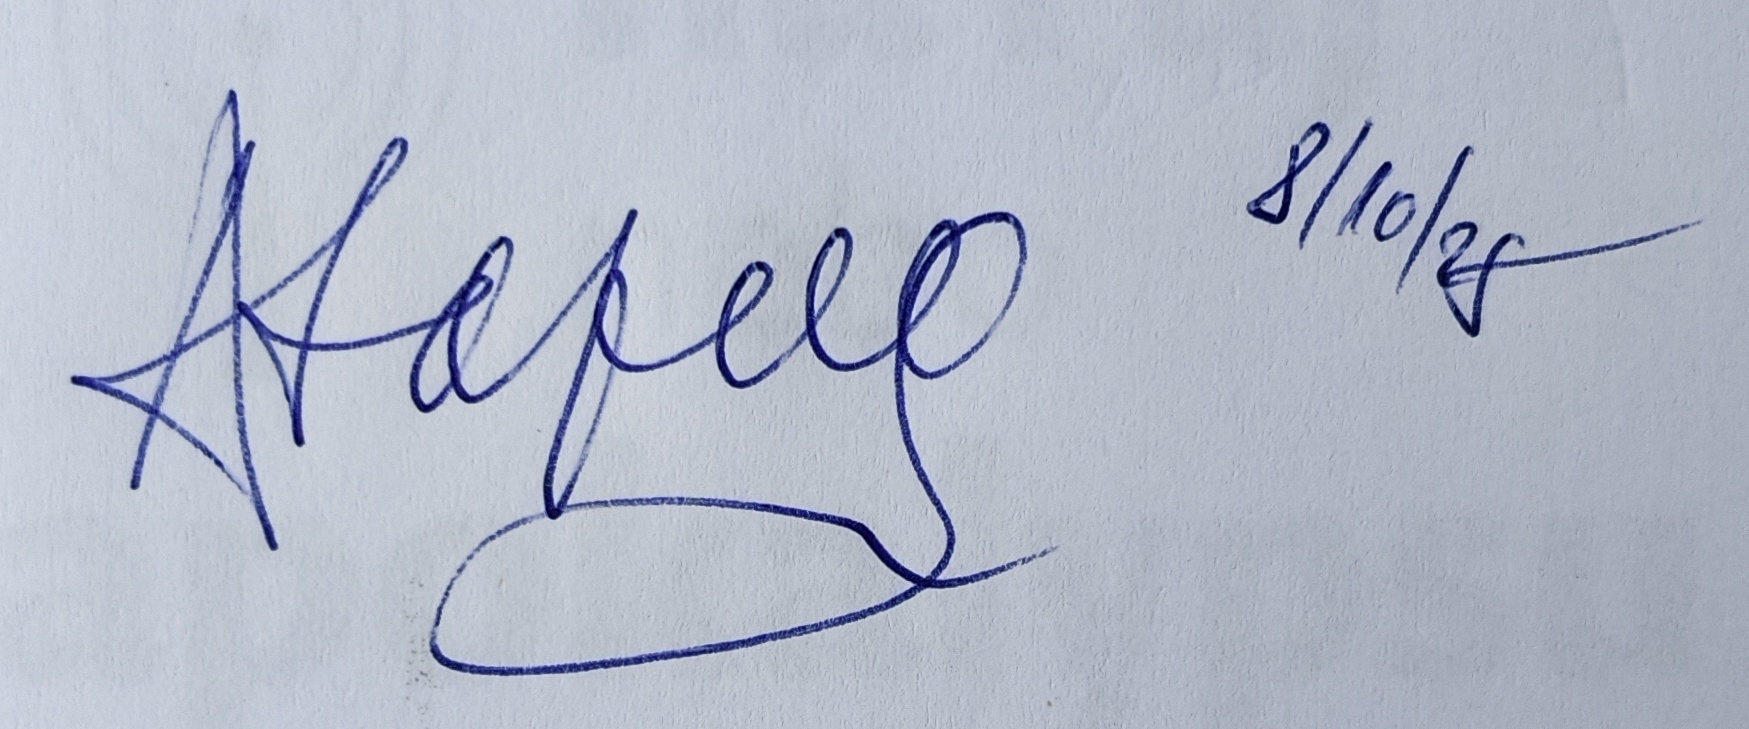
Signature of: mnislav zelený